Question: What is the property identification or parcel number listed?
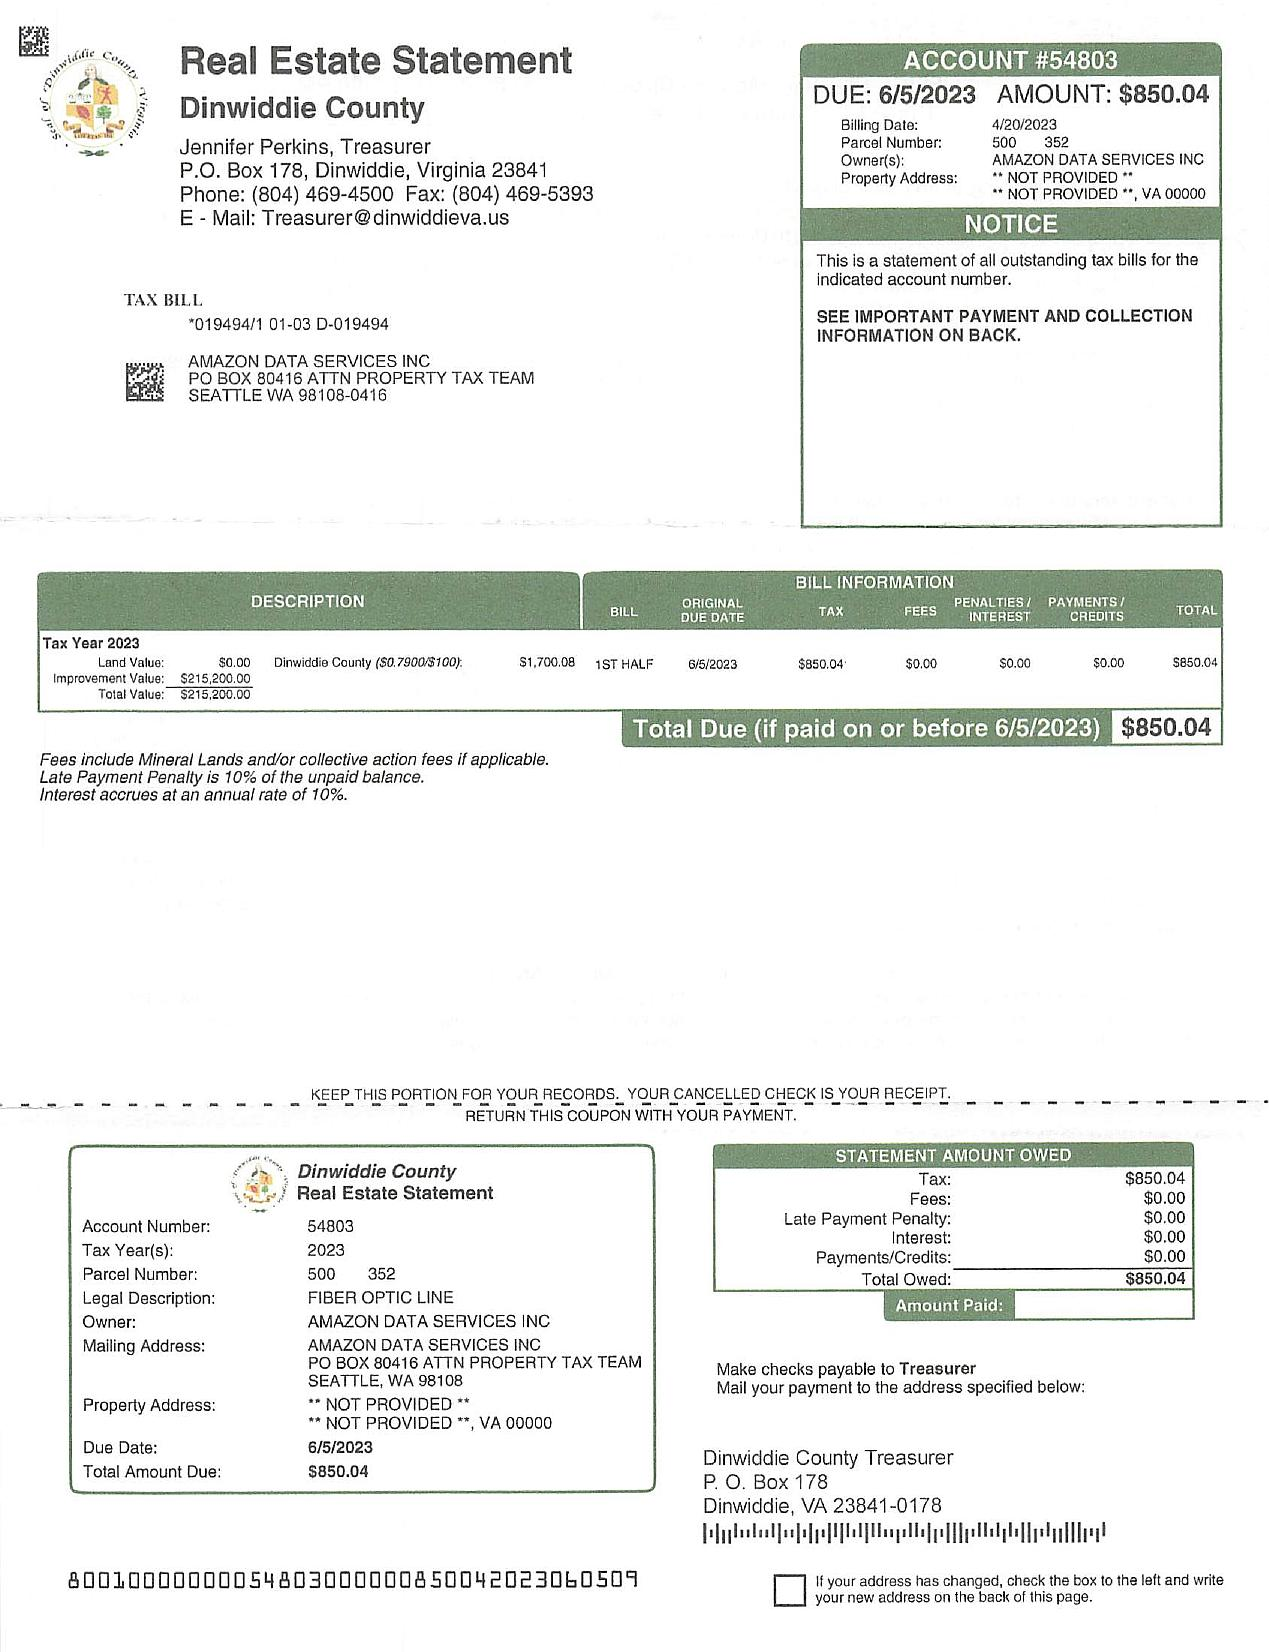
Answer: "0019494/1 01-03 D:019494"